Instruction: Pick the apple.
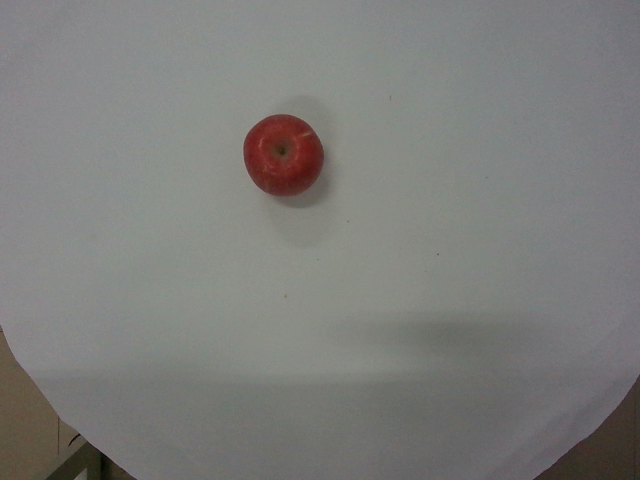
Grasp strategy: vertical